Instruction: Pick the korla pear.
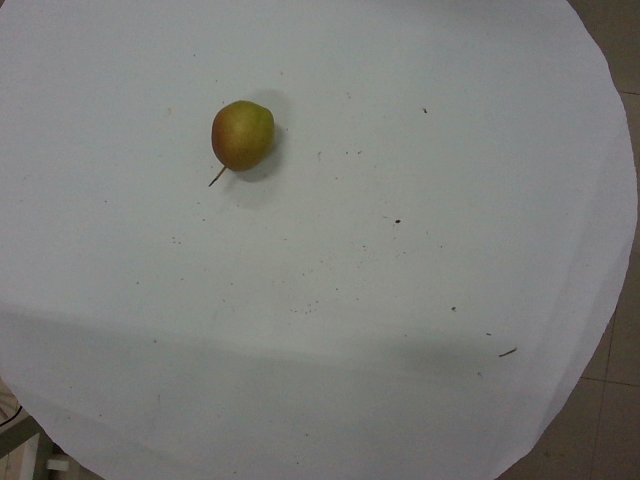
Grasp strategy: vertical